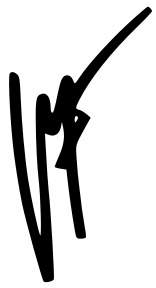
Signature of: maxwell jacob friedman